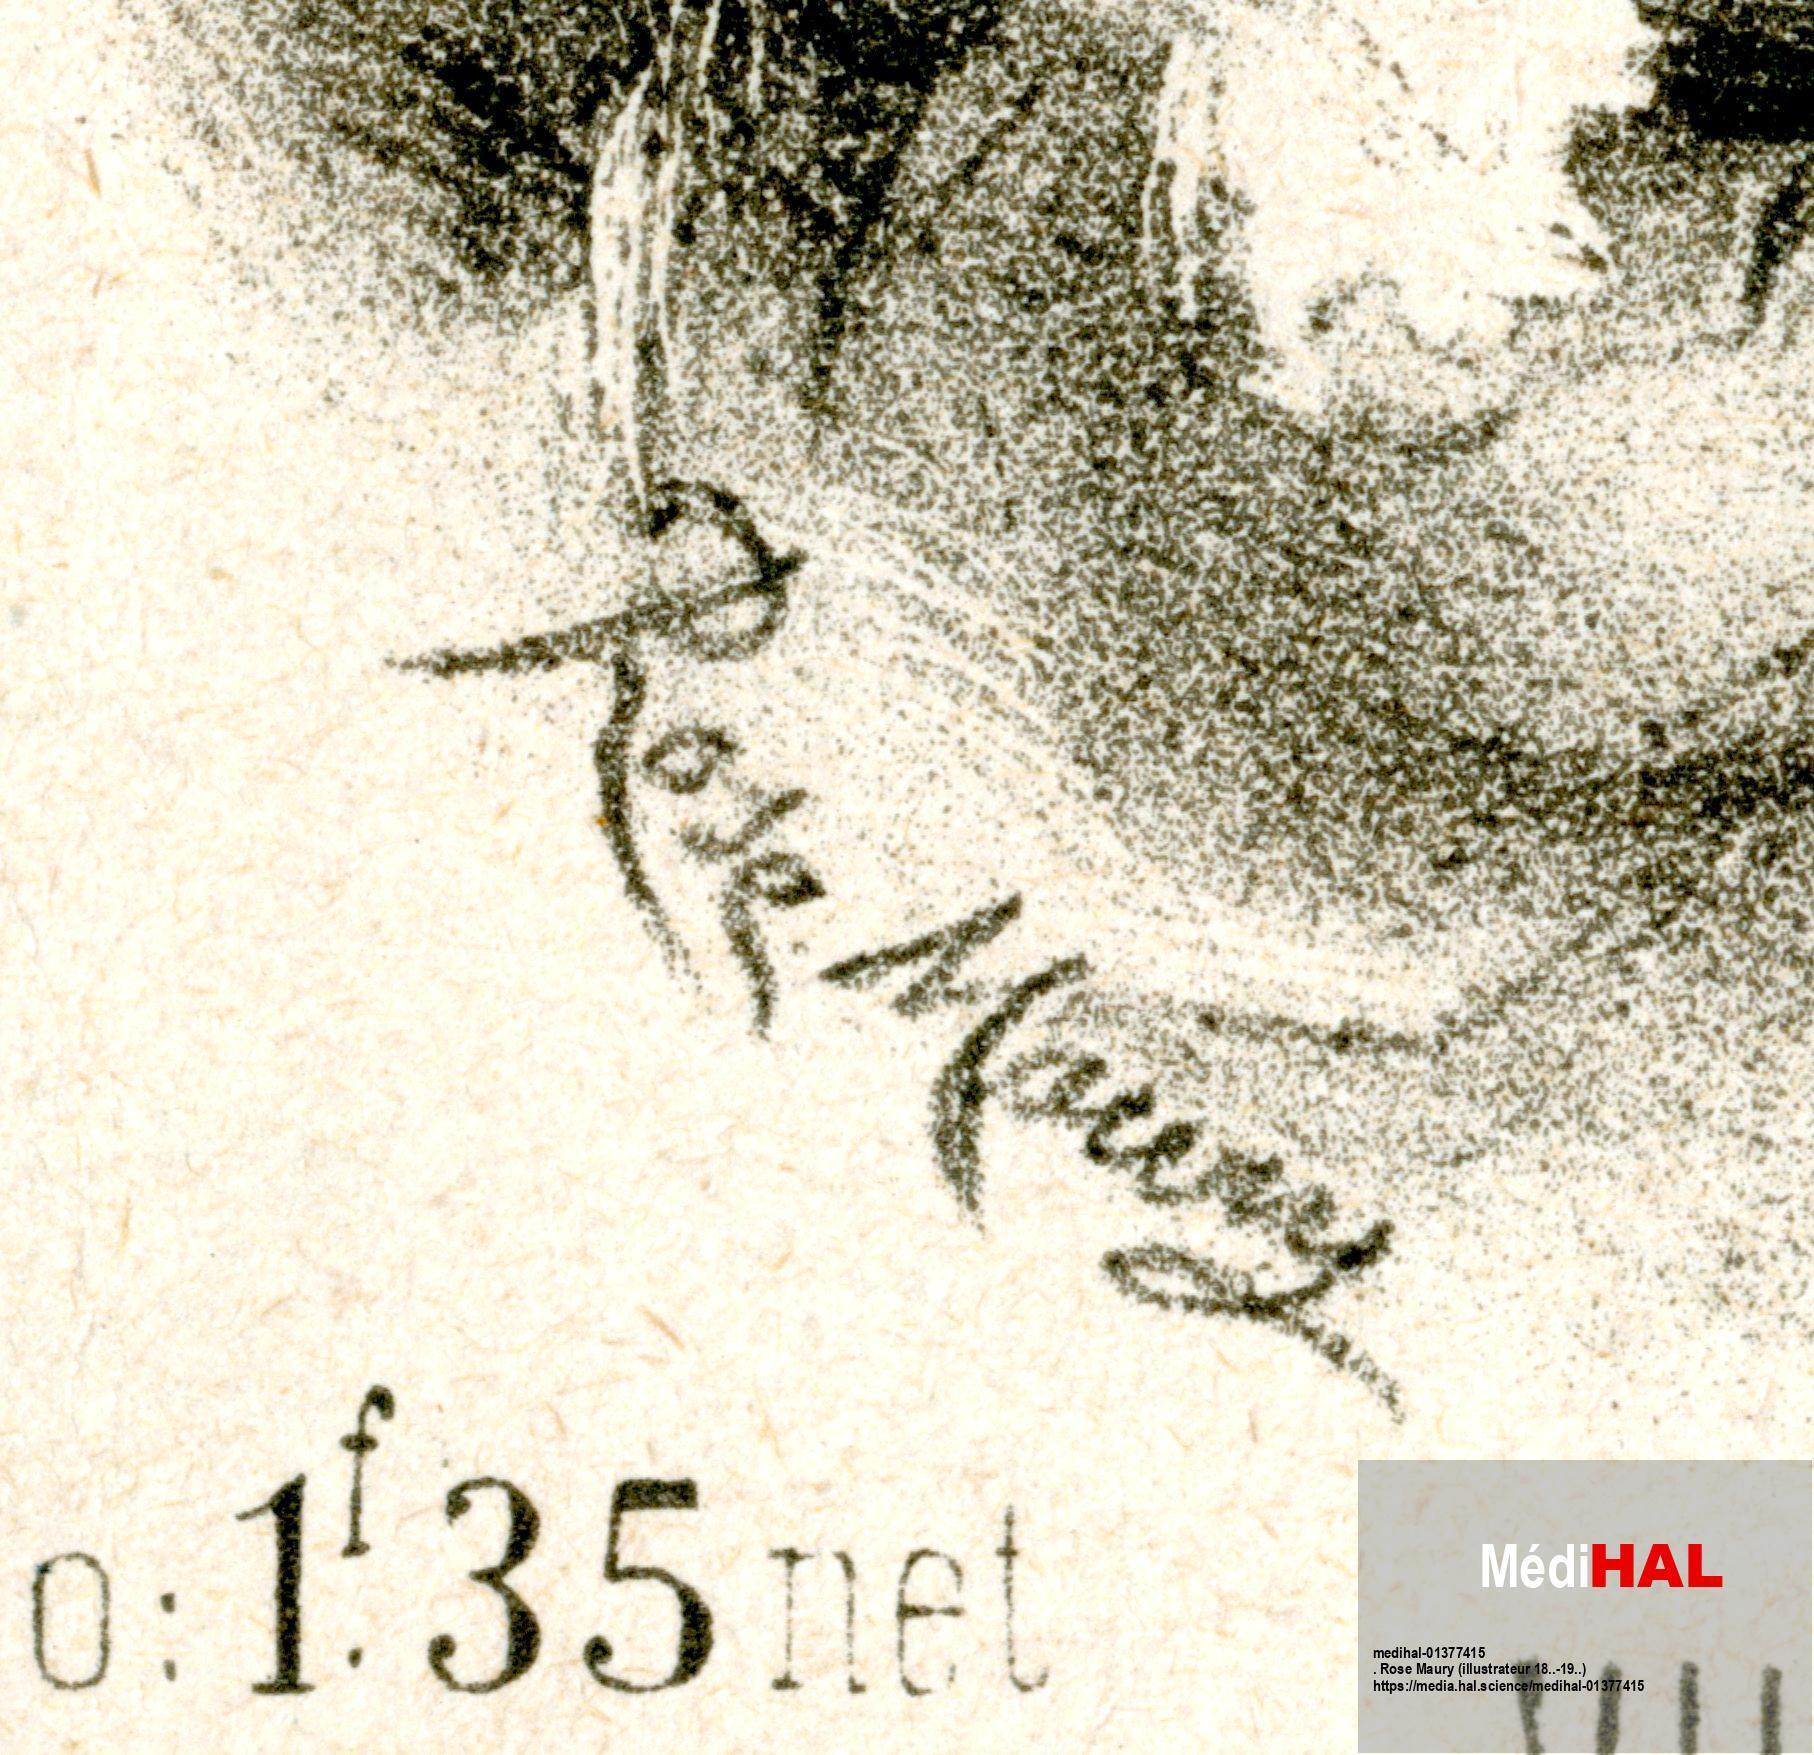
Signature of: rose maury